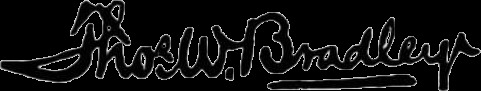
Signature of: thomas w bradley